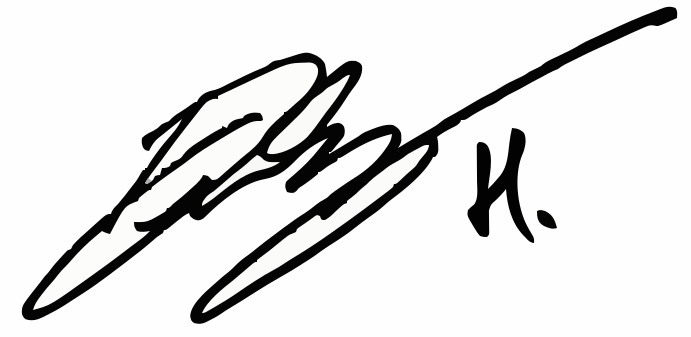
Signature of: baskara putra